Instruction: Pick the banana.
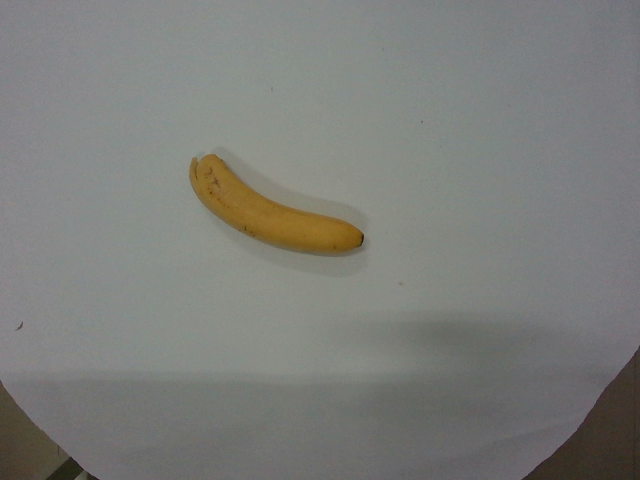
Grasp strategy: vertical